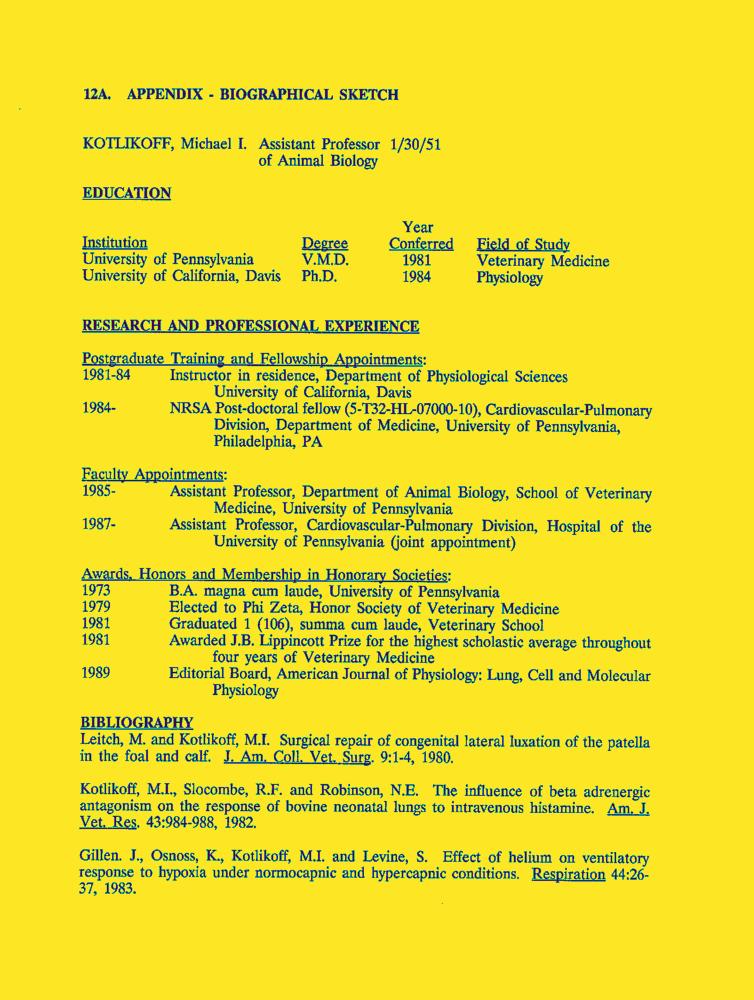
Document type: Resume-Doc